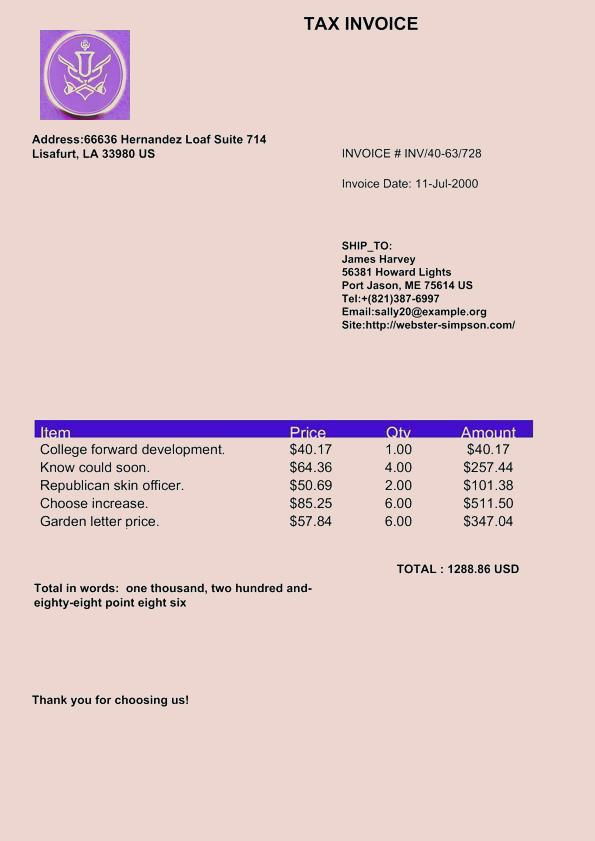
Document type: Invoice